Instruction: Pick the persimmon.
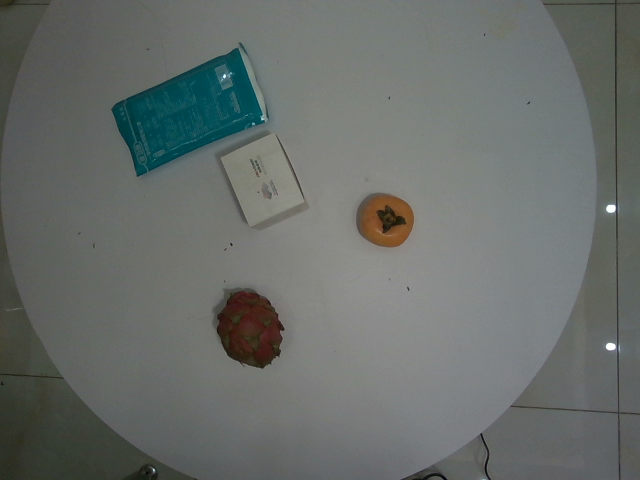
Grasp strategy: vertical